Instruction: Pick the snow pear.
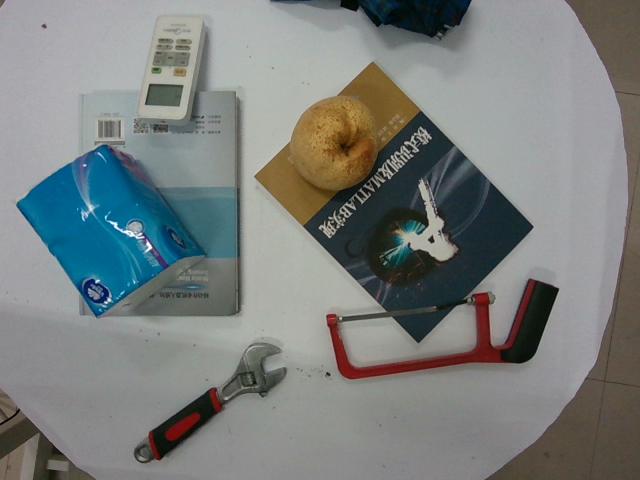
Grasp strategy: vertical